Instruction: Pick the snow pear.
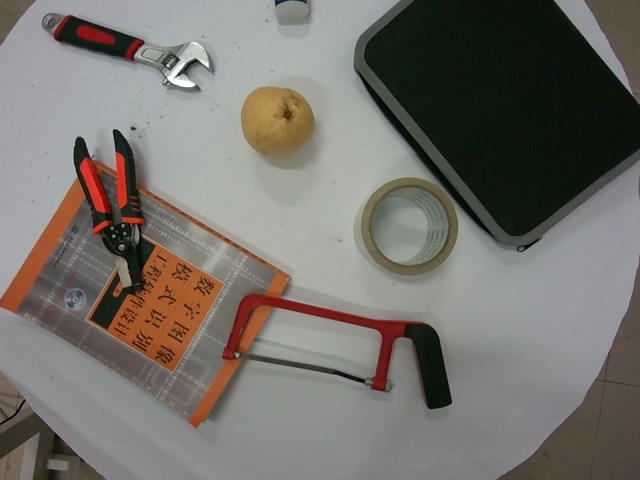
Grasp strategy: vertical